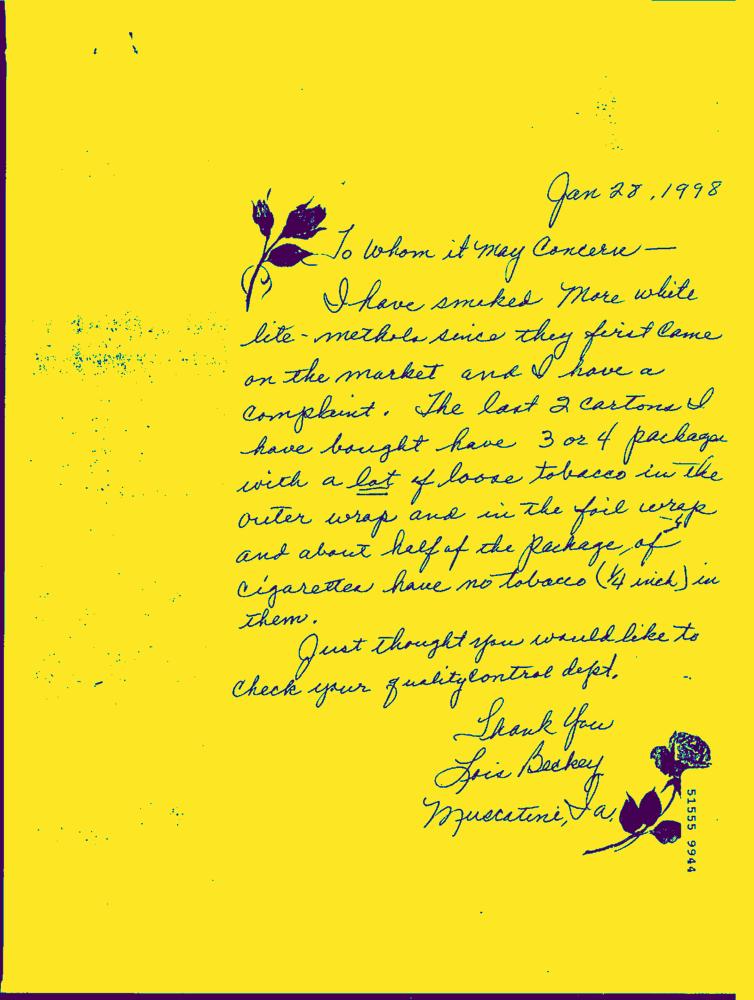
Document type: Hand-Written